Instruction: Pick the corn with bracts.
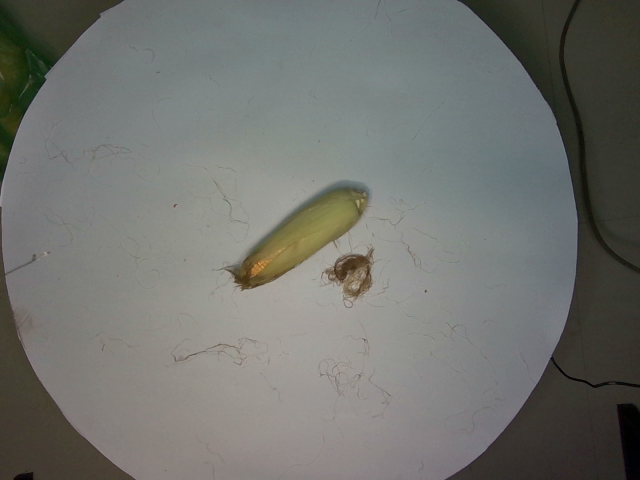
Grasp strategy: vertical